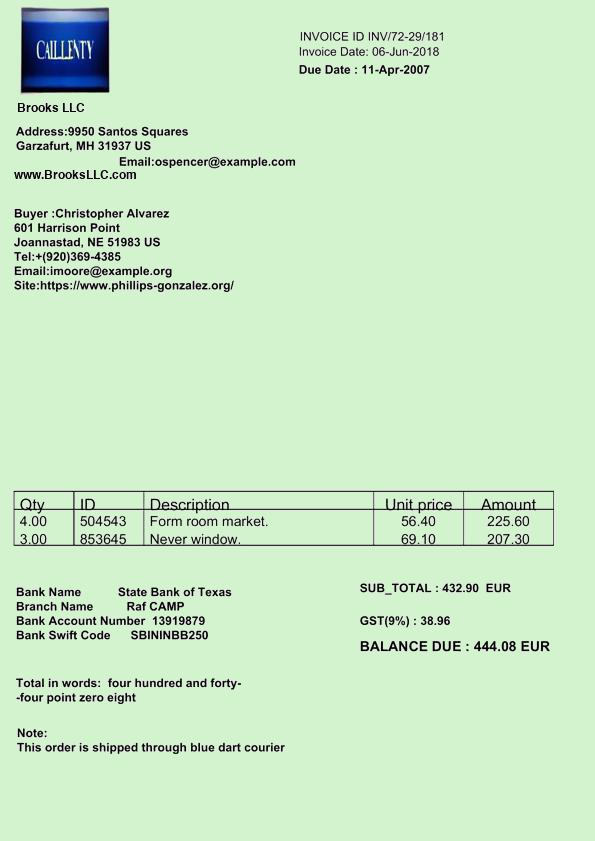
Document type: Invoice